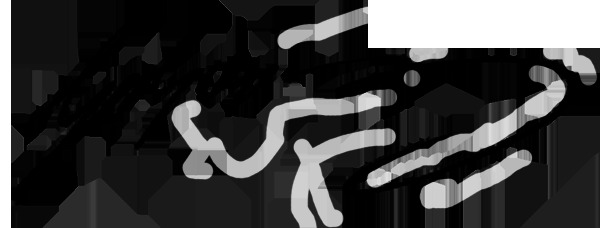
Signature of: louis jérôme gohier